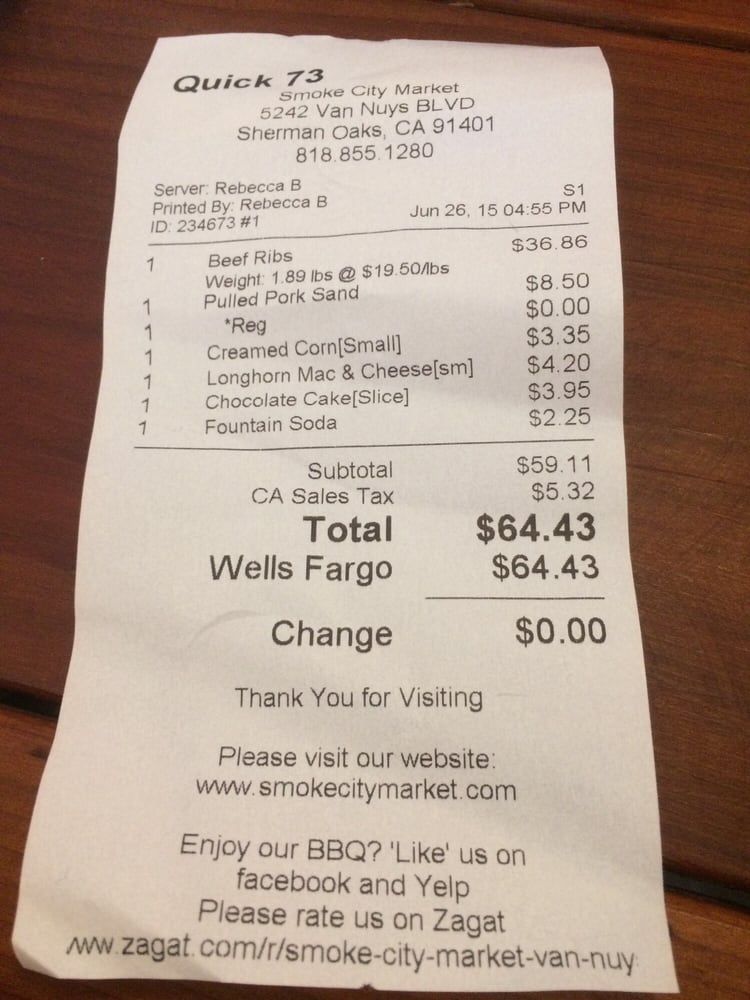
gt_parse: criticals: name: Total
price: $64.43
store: Quick 73
tell: 818 855 1280